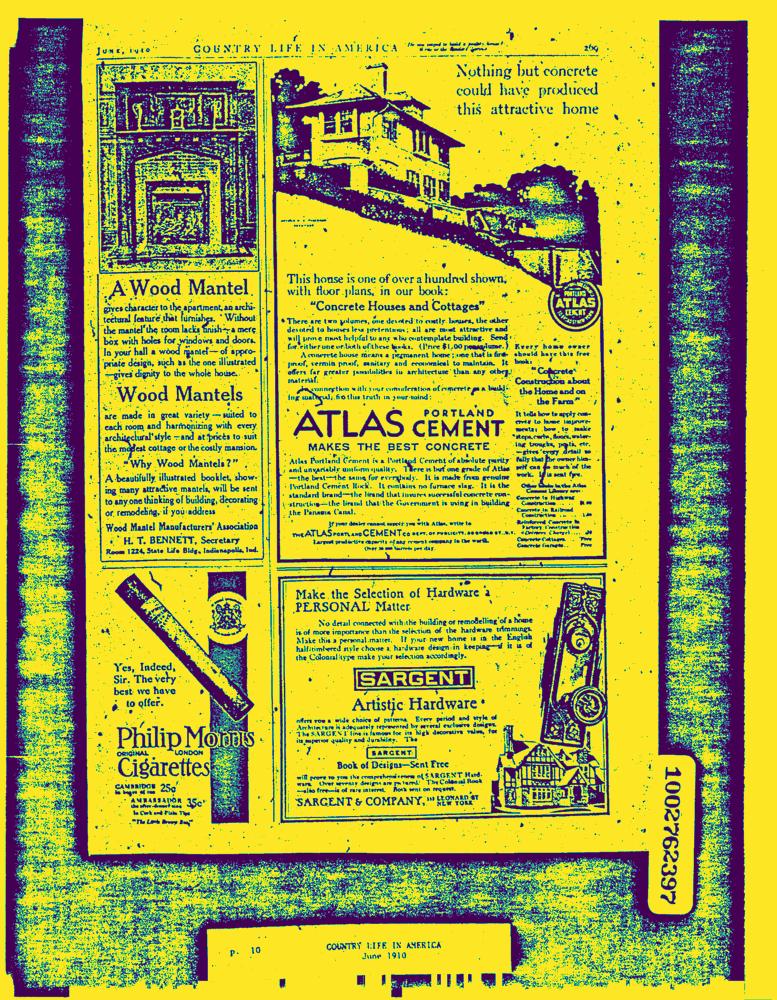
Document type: AD